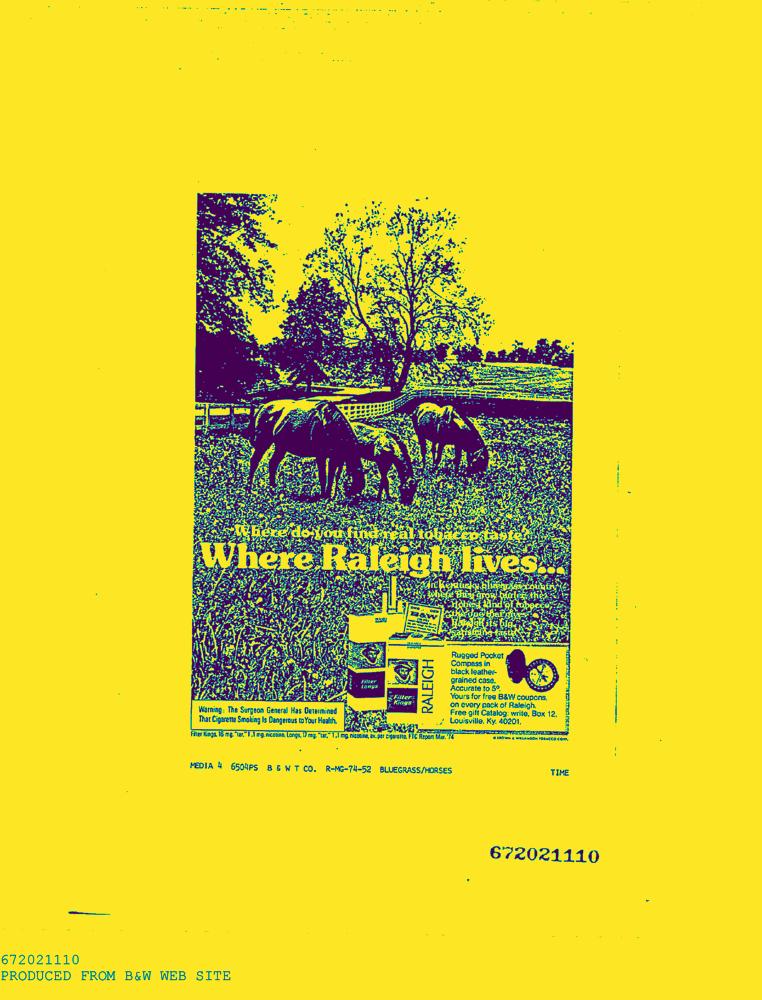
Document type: AD